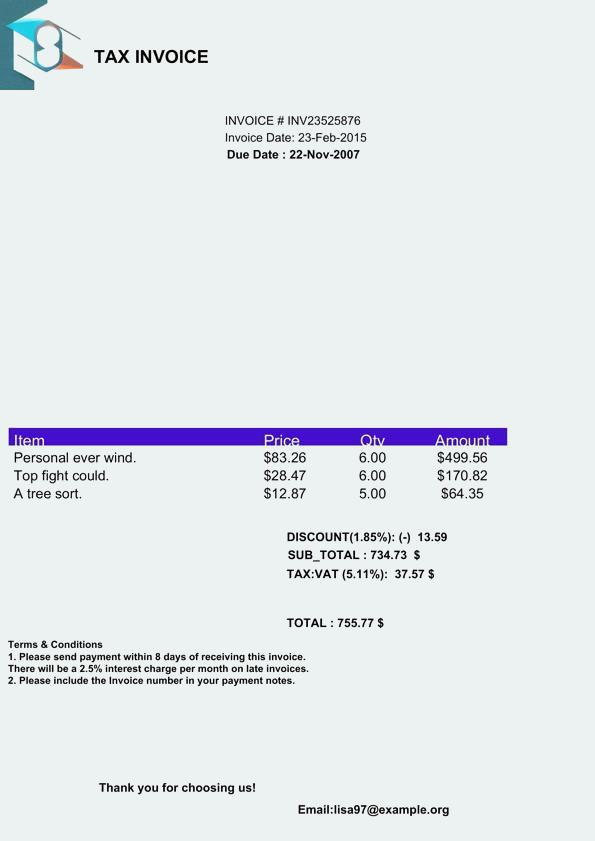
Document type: Invoice